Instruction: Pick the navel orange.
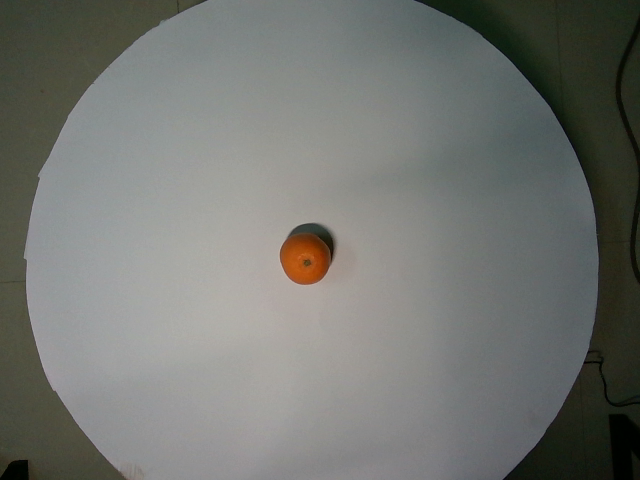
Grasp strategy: vertical